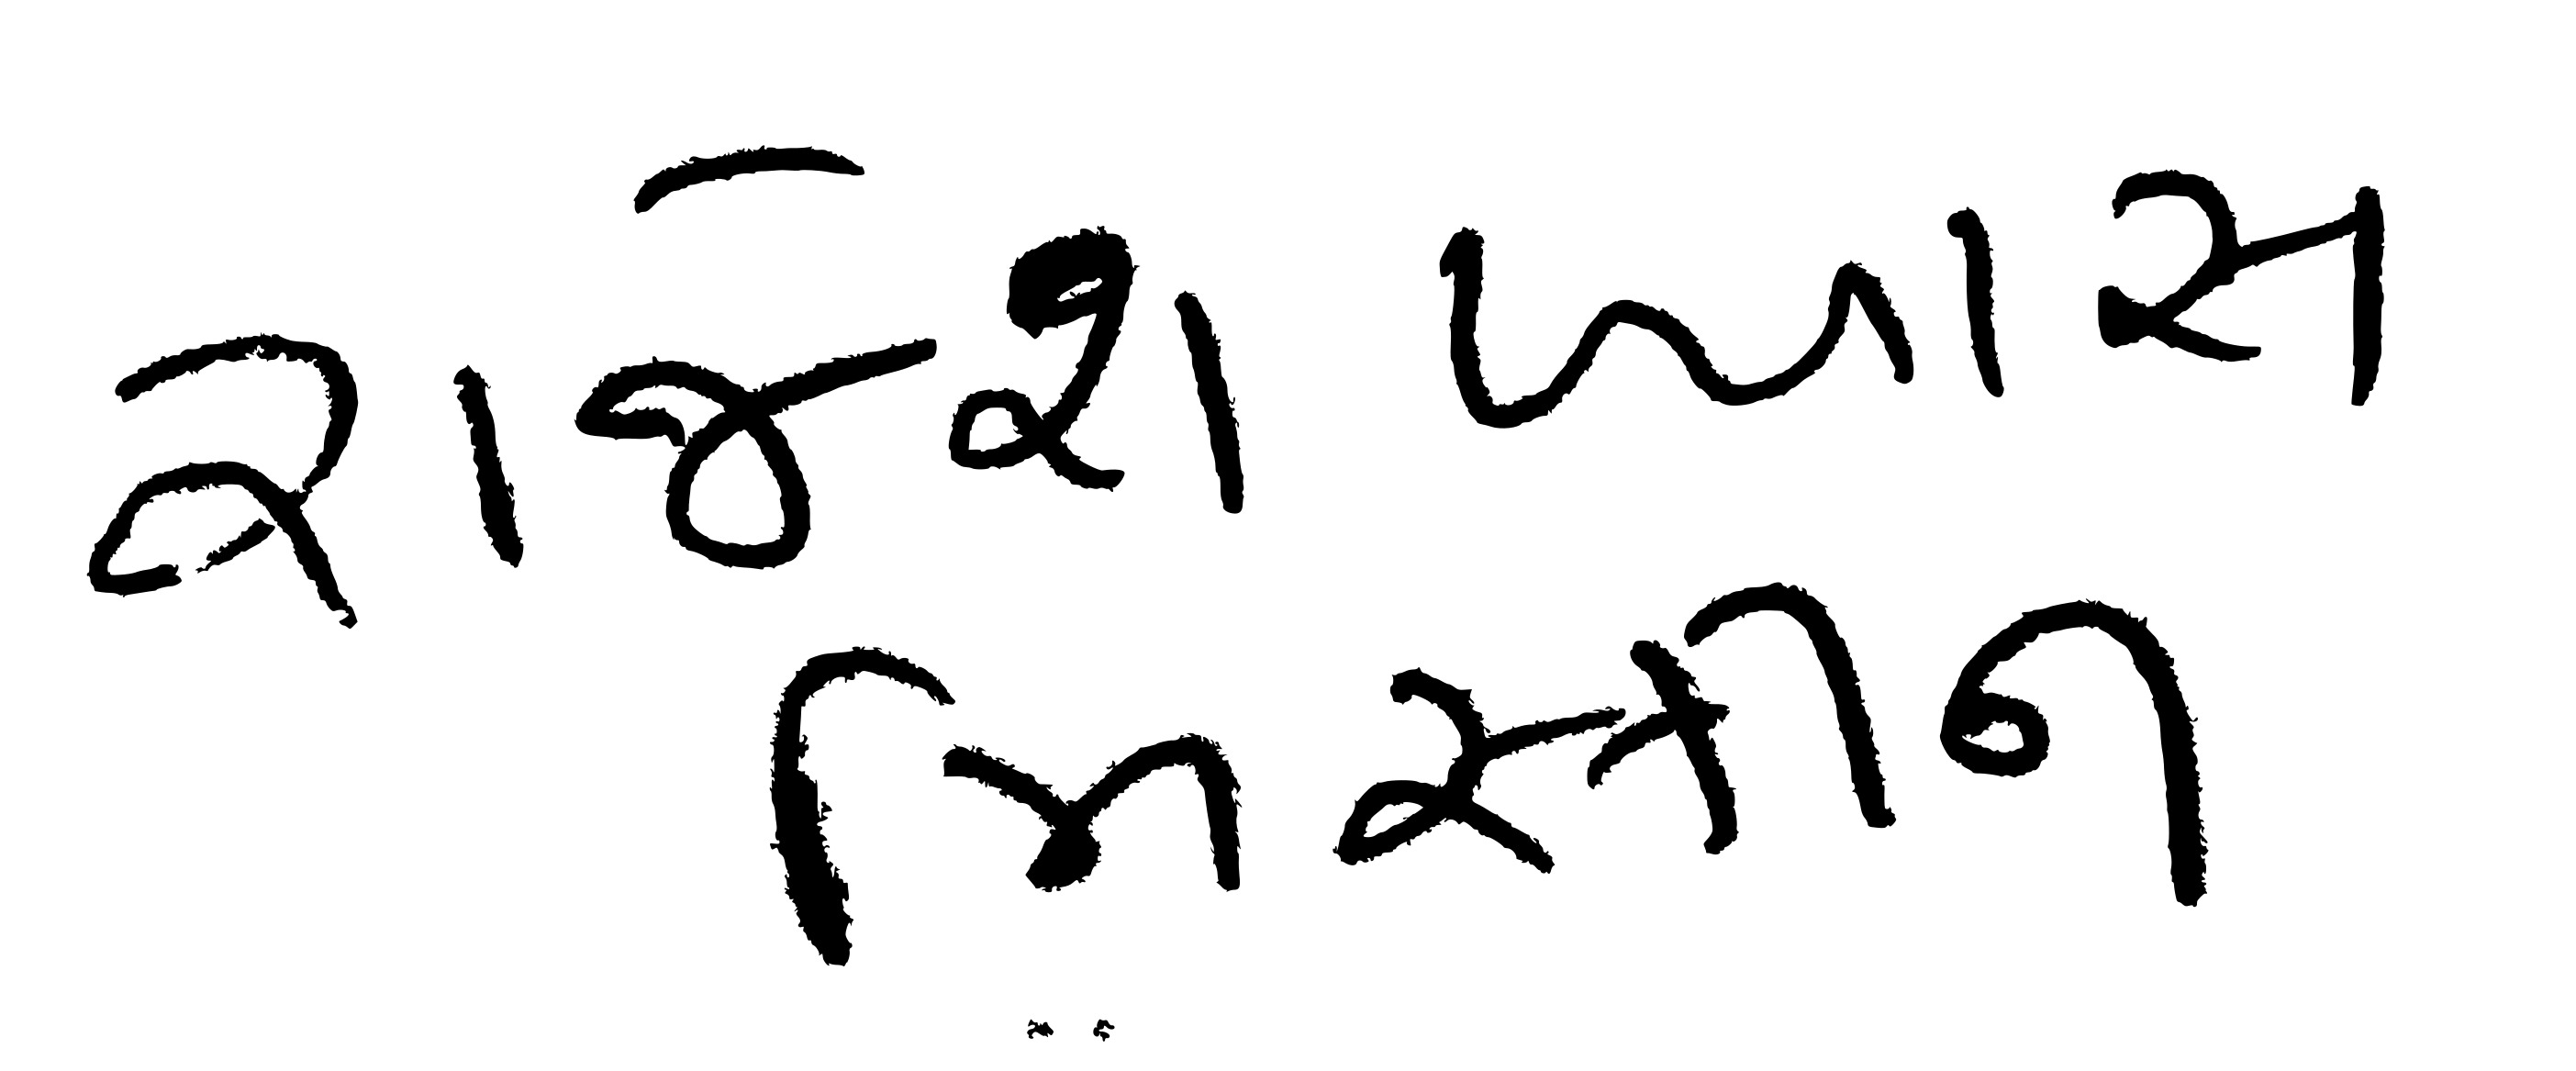
Signature of: rajesh vyas